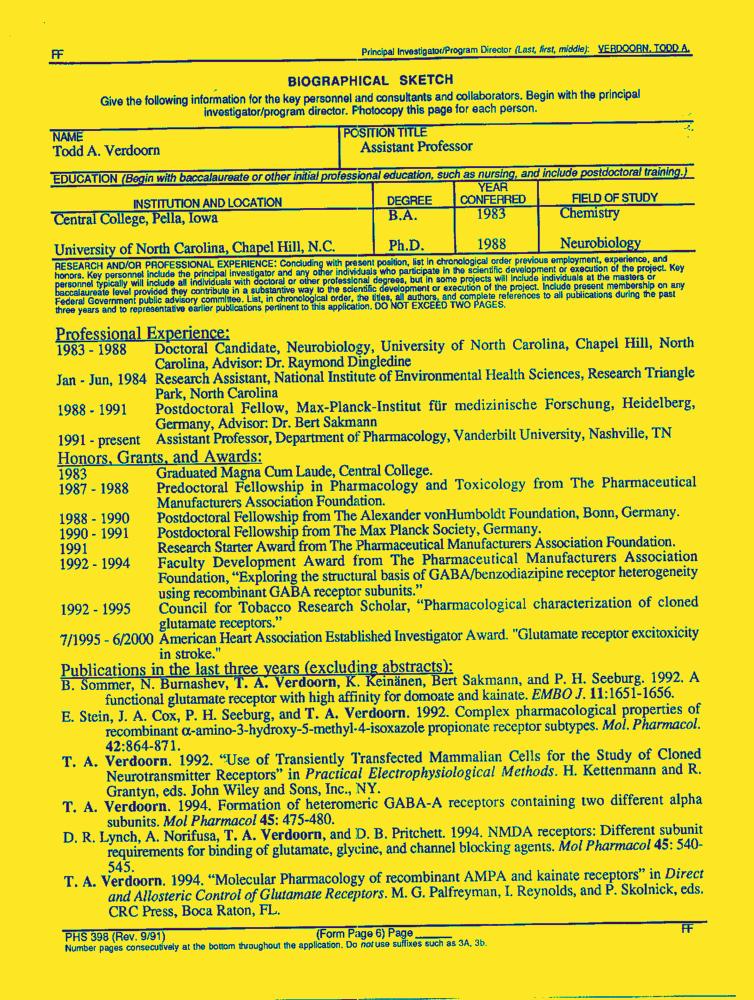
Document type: Resume-Doc